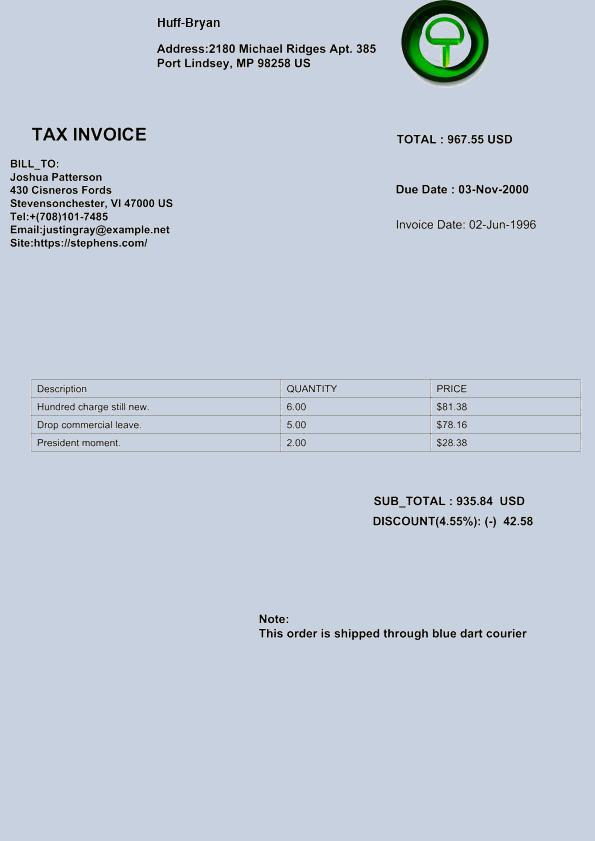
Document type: Invoice